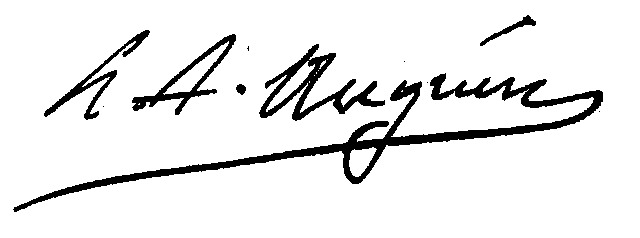
Signature of: louis augustin auguin